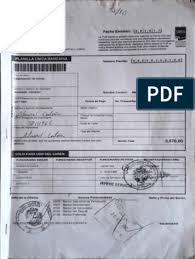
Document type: Invoice